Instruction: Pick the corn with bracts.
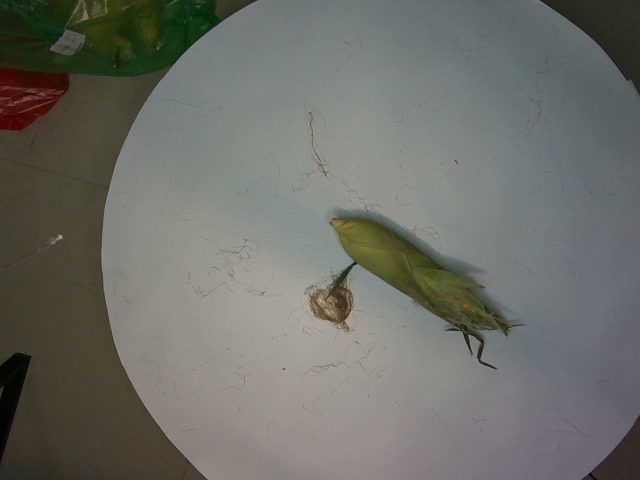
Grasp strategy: vertical